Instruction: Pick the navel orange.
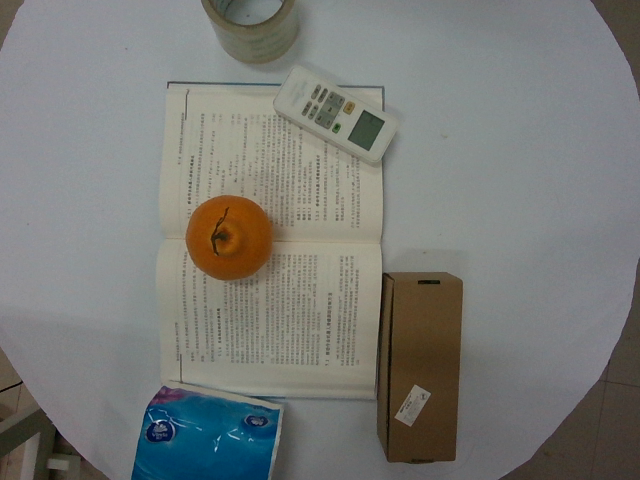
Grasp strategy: vertical